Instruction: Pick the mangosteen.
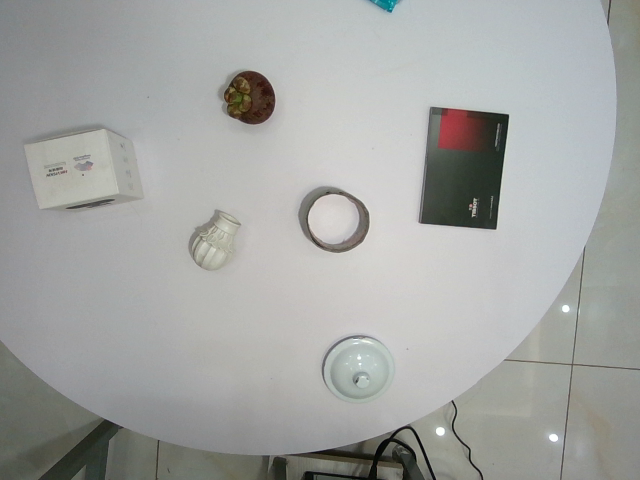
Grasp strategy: vertical